Question: What could the diagnosis suggest?
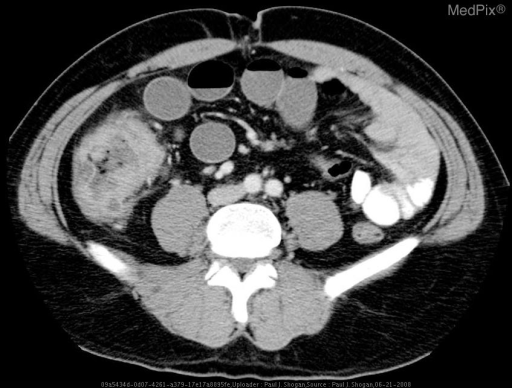
Answer: The possible diagnosis includes Adenocarcinoma (Hereditary Nonpolyposis Colon Cancer)
Lymphoma
Metastasis
Carcinoid Tumor
GIST
Diverticulitis
Crohn’s Disease
Typhlitis (Neutropenic Colitis)
Ischemic Necrosis of the Cecum (rare – patients with a history of cardiac failure and arrhythmia).

Reference:
Hoeffel et al.  RadioGraphics 2006;26:1373-1390..